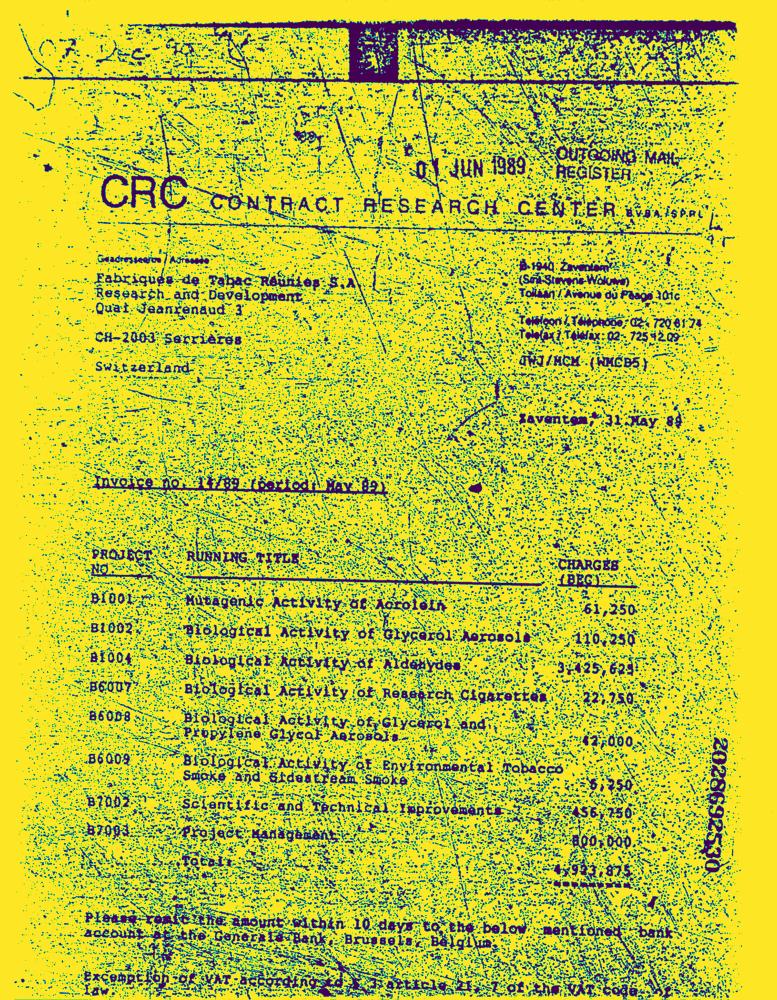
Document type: Invoice-Doc